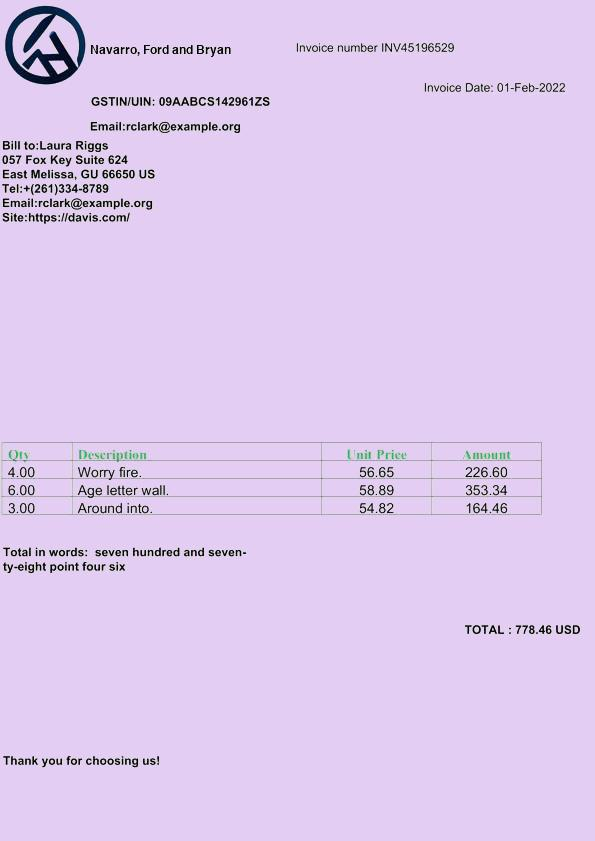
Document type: Invoice